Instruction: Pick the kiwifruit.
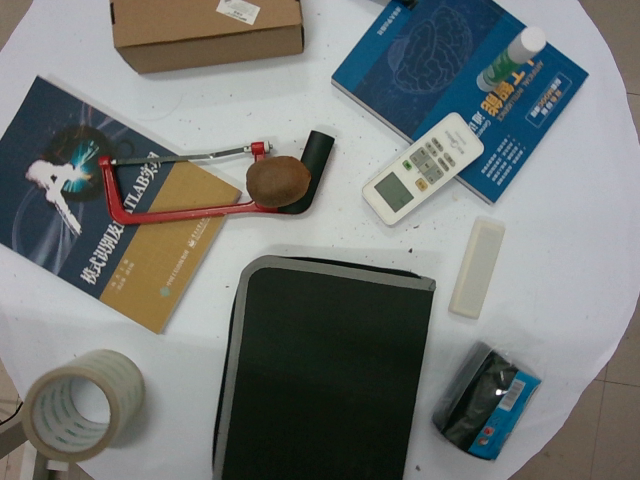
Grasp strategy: vertical